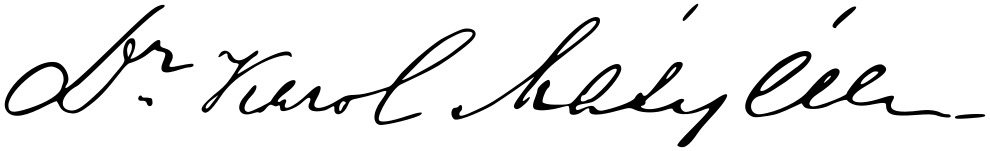
Signature of: karol mátyás